Question: What is the filing due date as per the document?
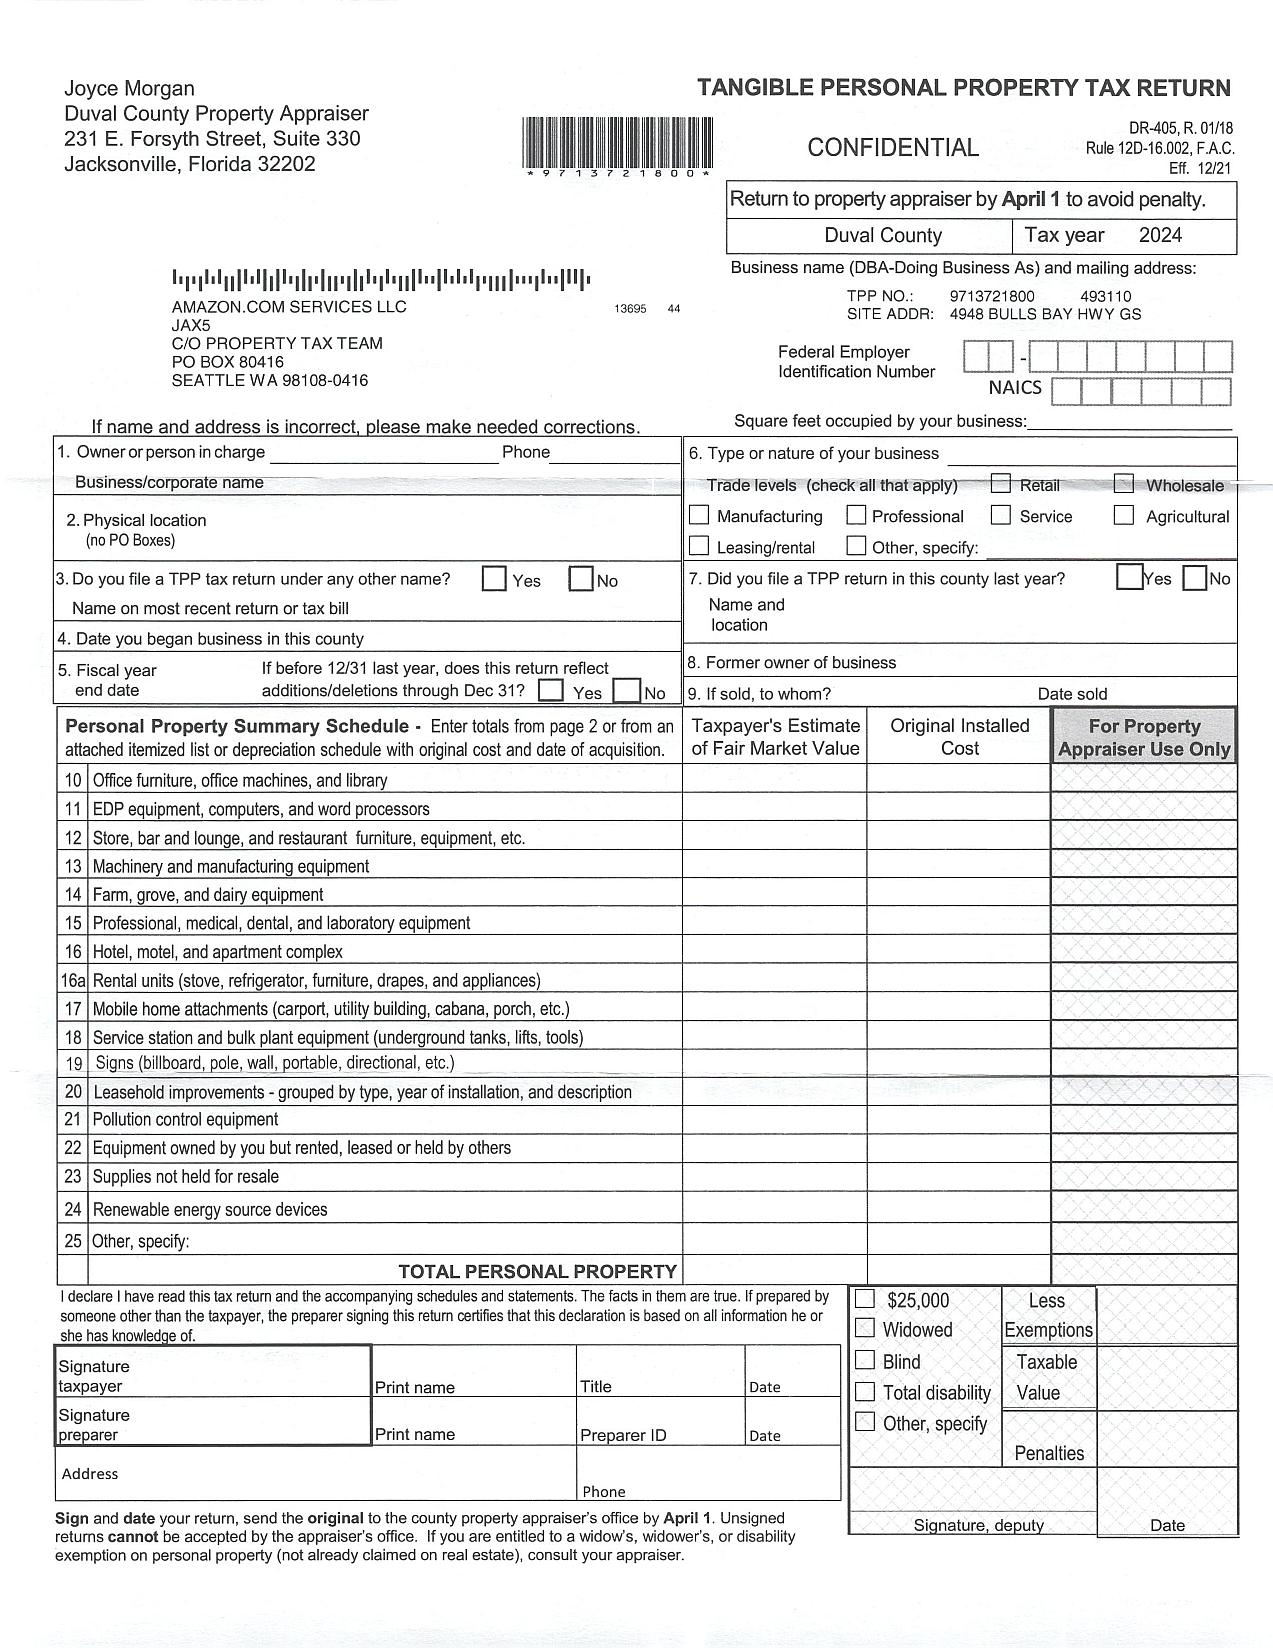
Answer: "by April 1 to avoid penalty"